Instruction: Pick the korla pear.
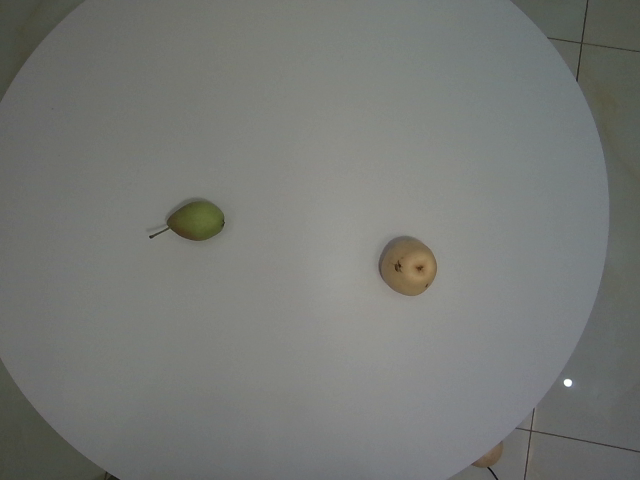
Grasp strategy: vertical